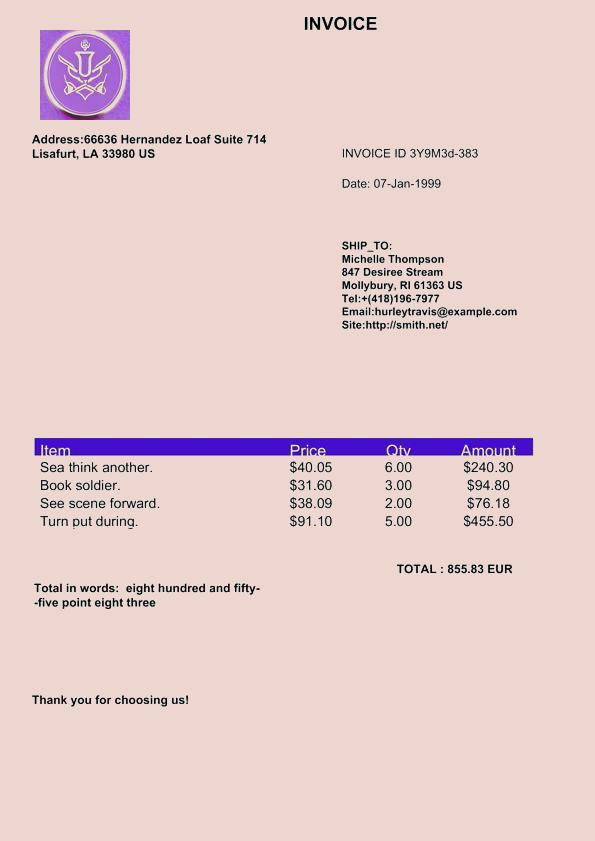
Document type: Invoice